Please extract the written amount, numerical amount, recipient's name, date on the cheque, and the bank's name from the image.
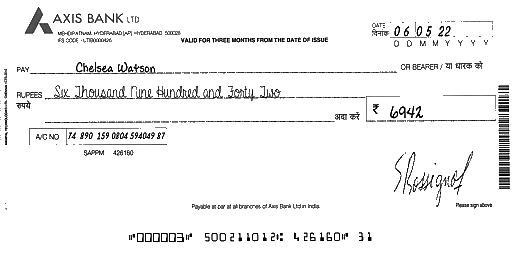
amt_in_words: Six Thousand Nine Hundred and Forty Two
amt_in_figures: 6942
payee_name: Chelsea Watson
bank_name: AXIS BANK
cheque_date: 06/05/22